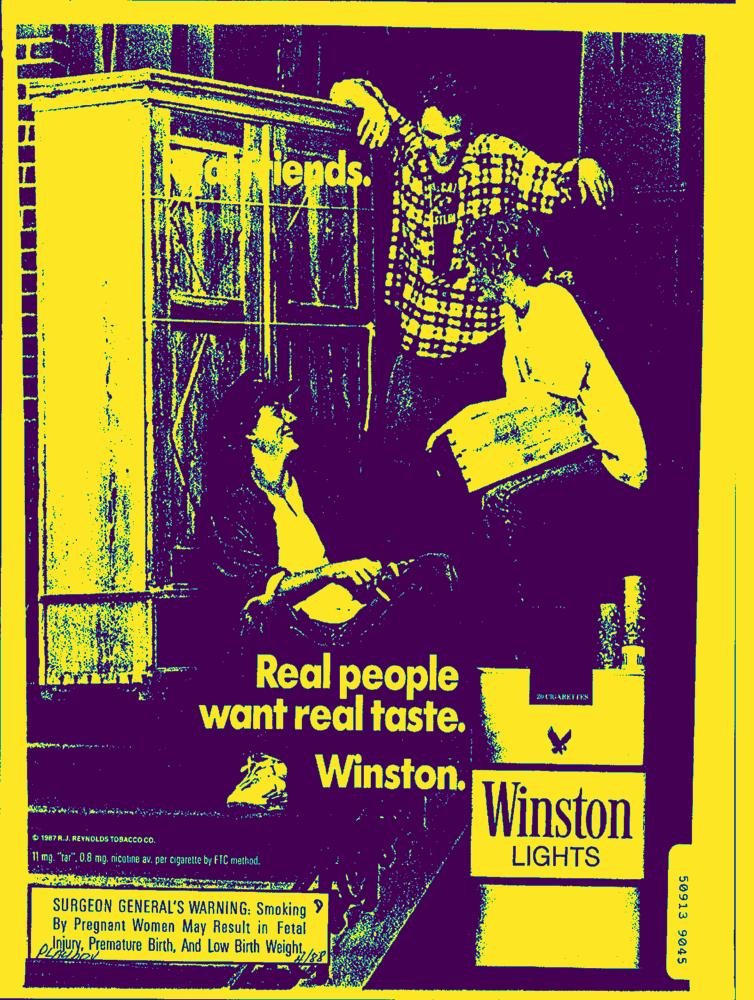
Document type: AD